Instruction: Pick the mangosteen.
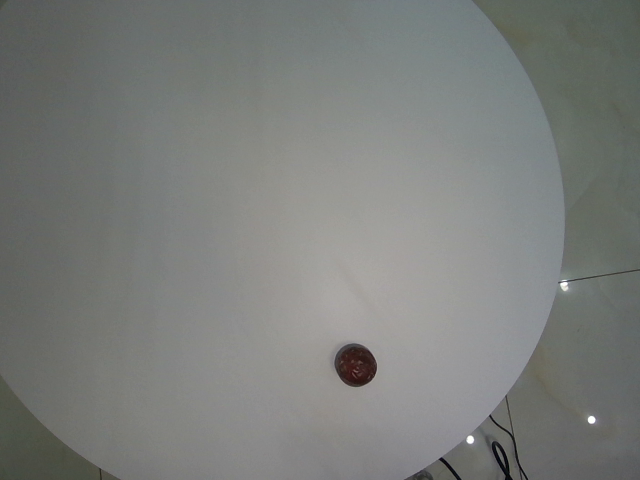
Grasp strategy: vertical